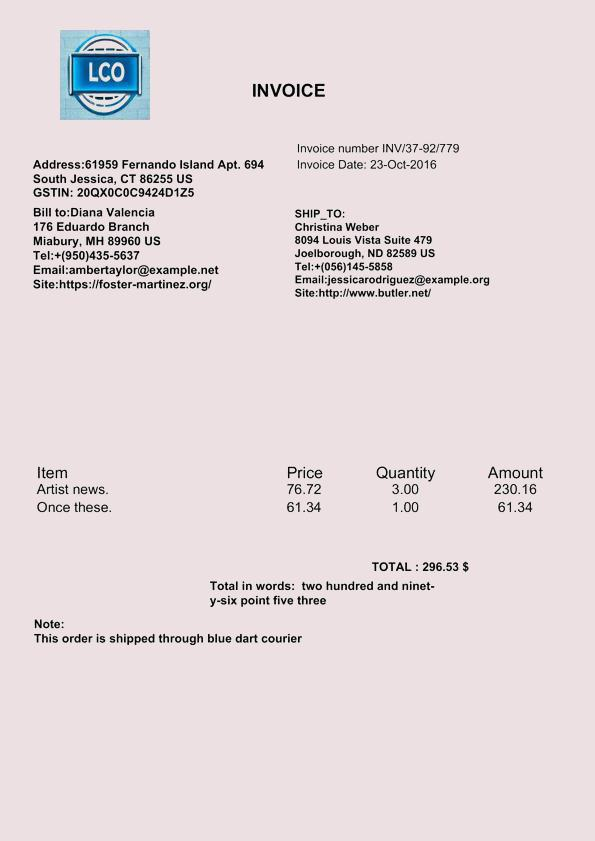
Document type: Invoice